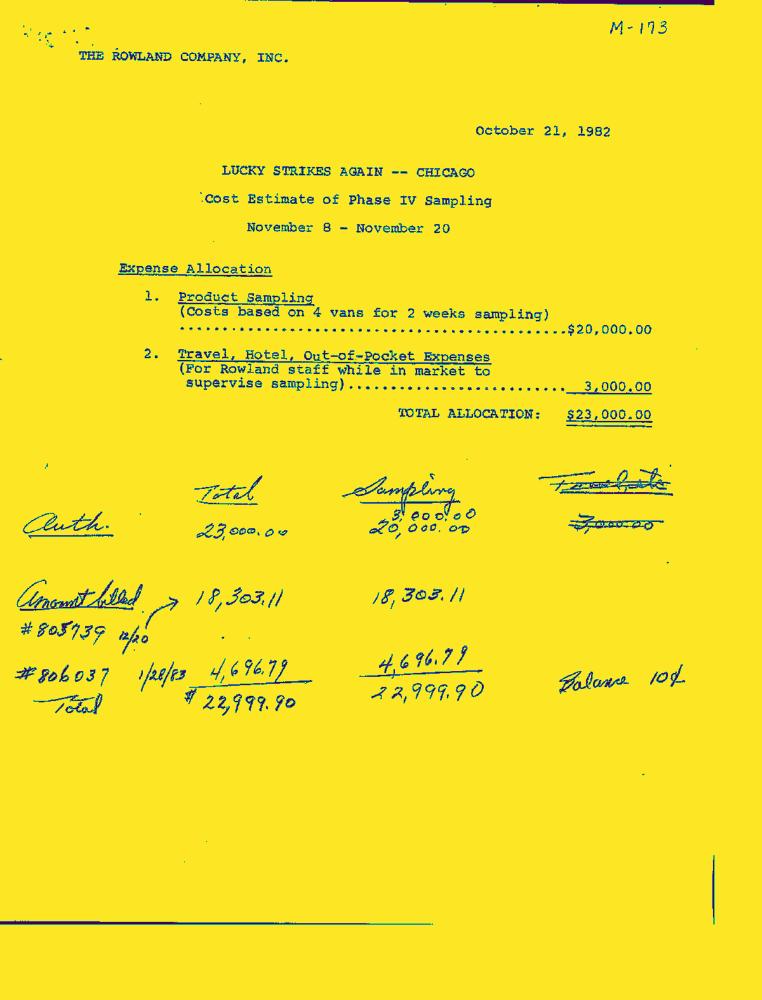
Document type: Invoice-Doc